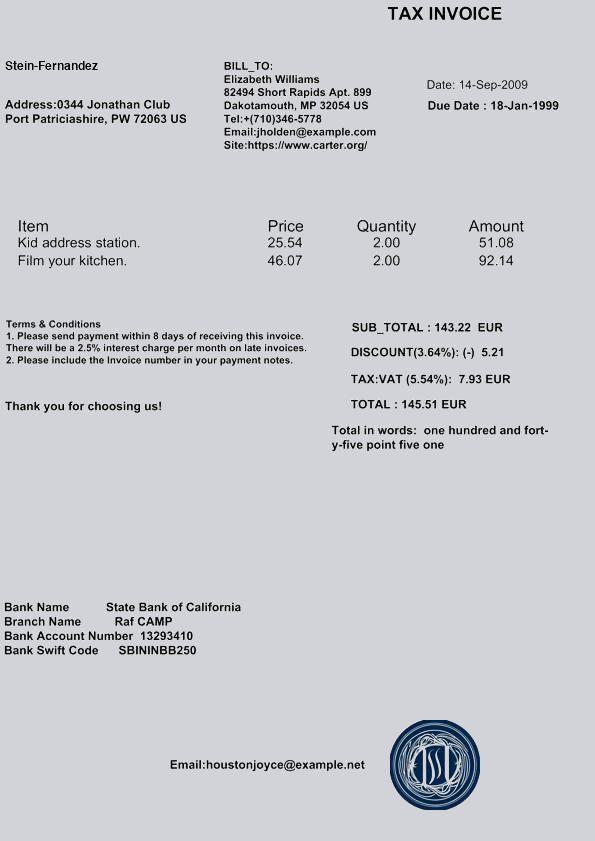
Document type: Invoice